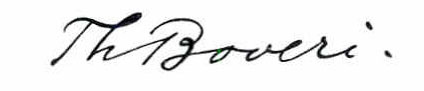
Signature of: theodor boveri